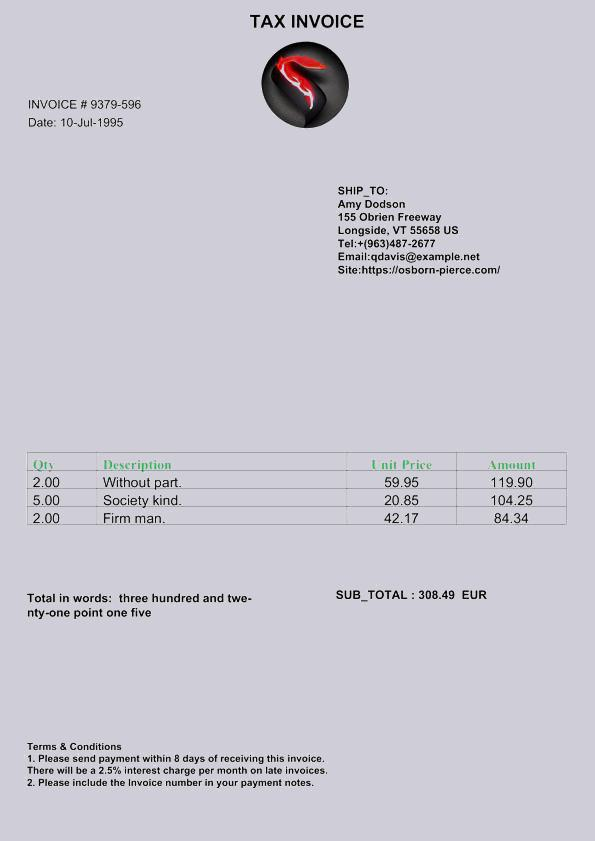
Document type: Invoice